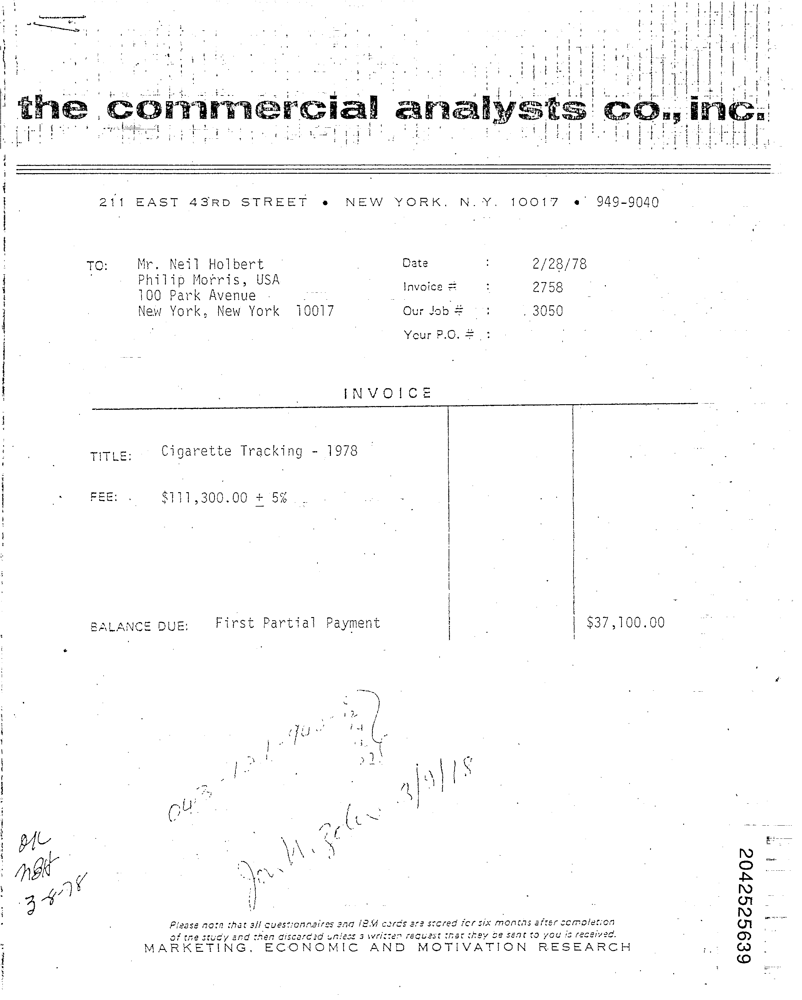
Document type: Invoice